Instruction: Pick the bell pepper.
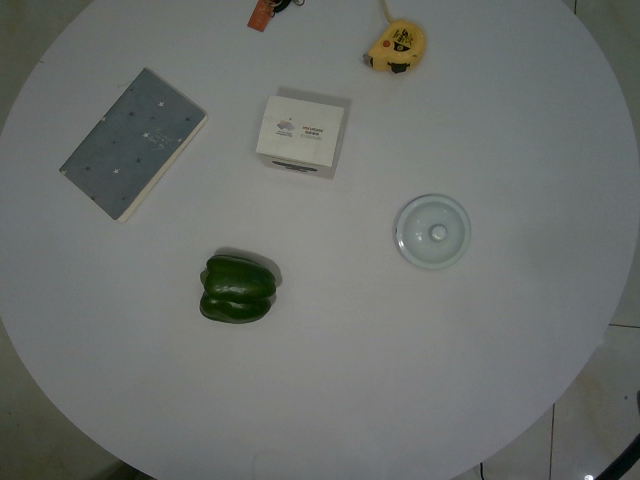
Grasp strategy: vertical